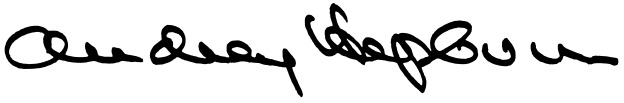
Signature of: audrey hepburn